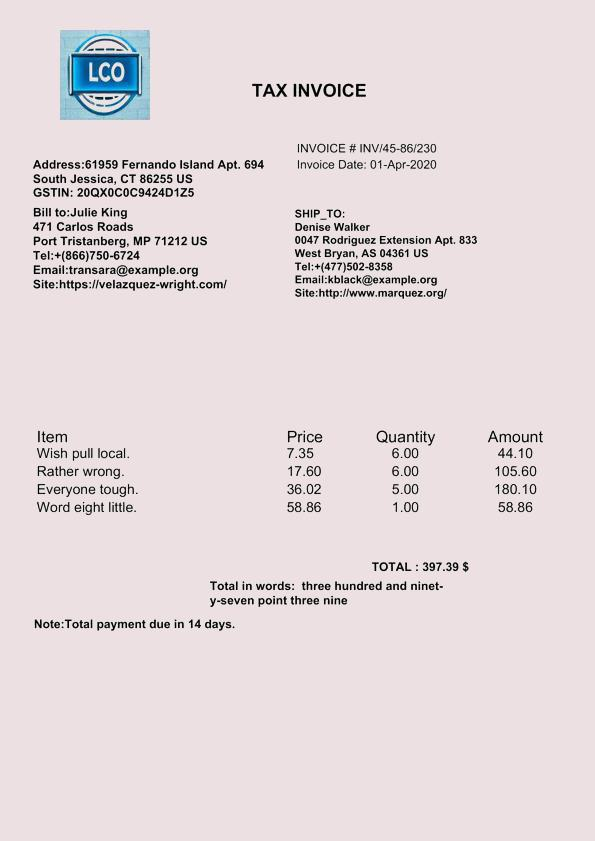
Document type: Invoice